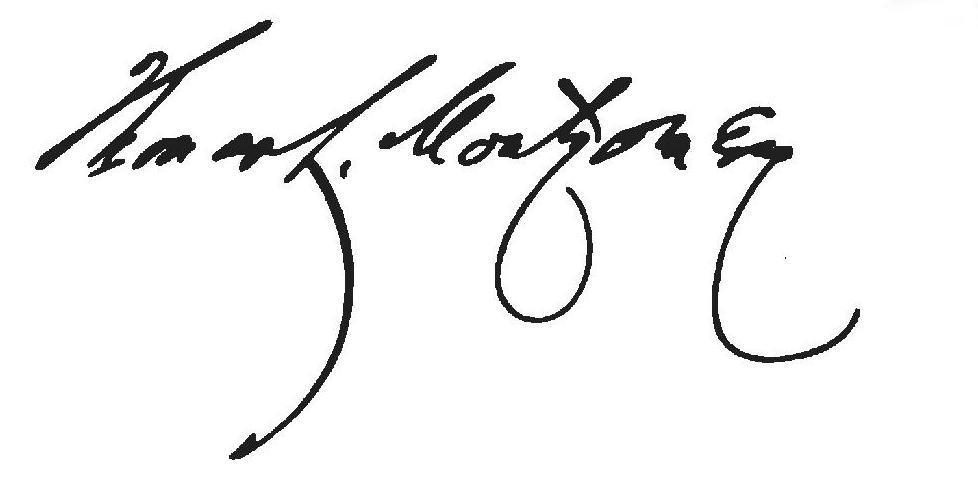
Signature of: thomas lynch montgomery